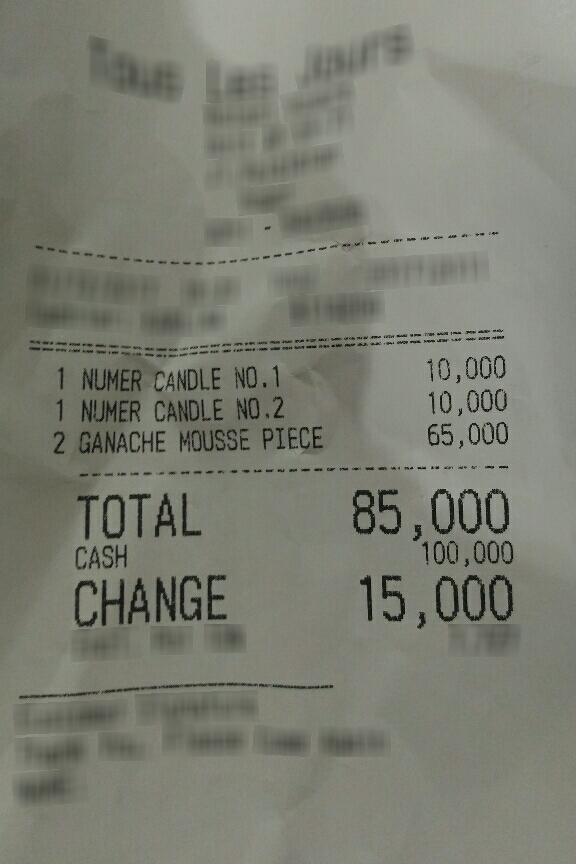
Number of items: 3
Total: 85,000
OCR text regions:
text: TOTAL
text: 85,000
text: CASH
text: 100,000
text: CHANGE
text: 15,000
text: 1
text: NUMER
text: CANDLE
text: NO.1
text: 10,000
text: 1
text: NUMER
text: CANDLE
text: NO.2
text: 10,000
text: 2
text: GANACHE
text: MOUSSE
text: PIECE
text: 65,000